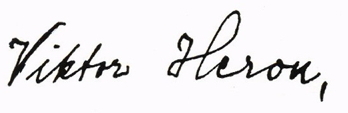
Signature of: viktor herou